Question: What is the potential diagnosis?
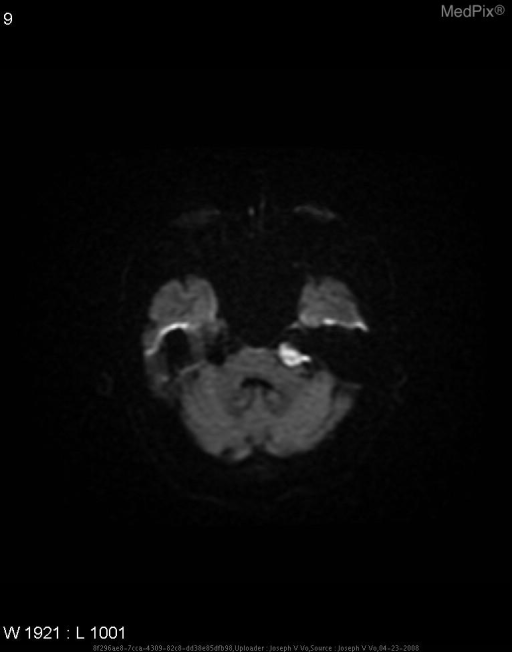
Answer: The possible diagnosis includes •  Epidermoid tumor
•  Arachnoid cyst
•  Dermoid tumor
•  Acoustic neuroma (Vestibular Schwannoma)
•  Malignancy.